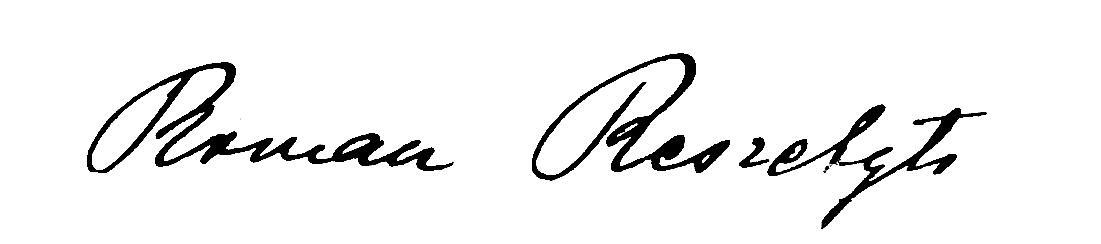
Signature of: roman reszetyło